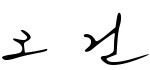
Signature of: goh kun